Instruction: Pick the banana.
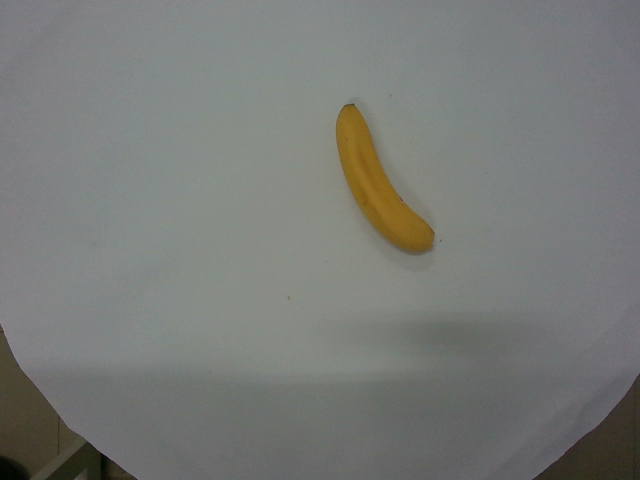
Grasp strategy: vertical